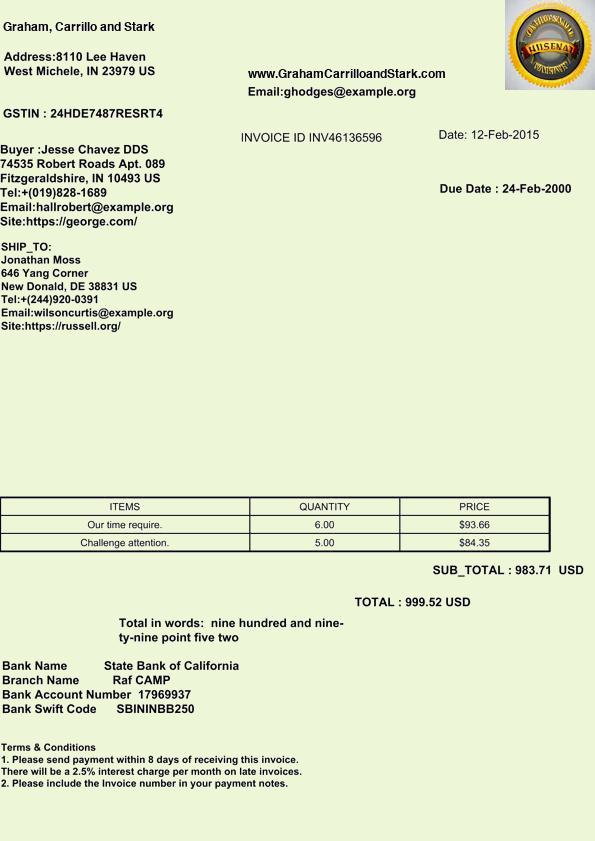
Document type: Invoice